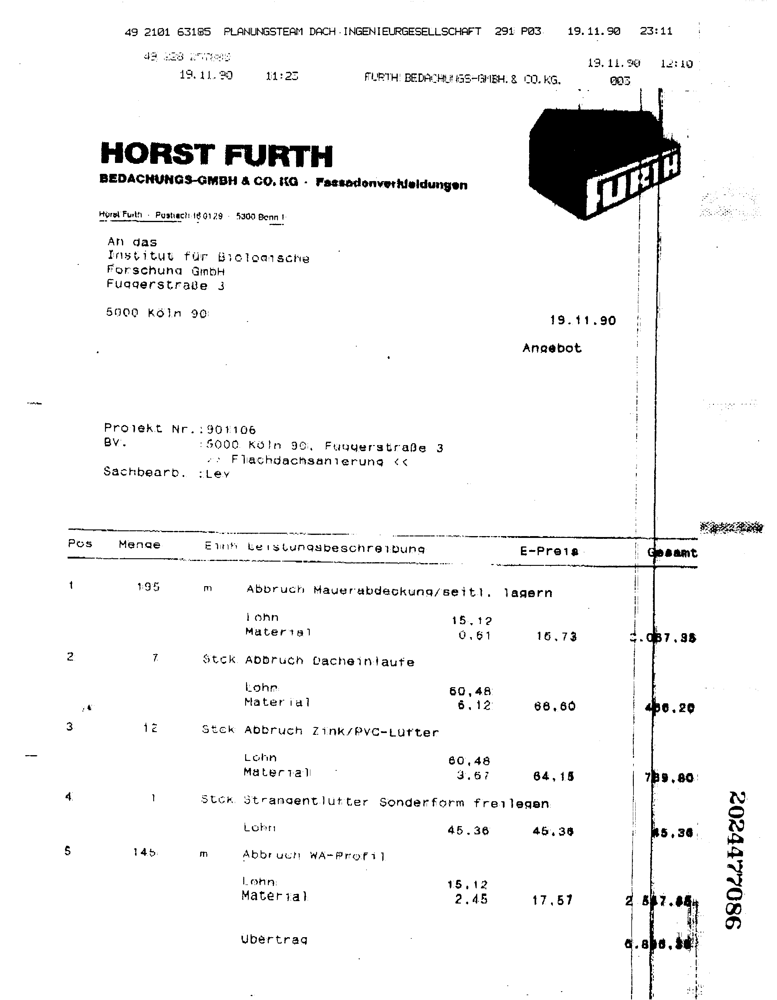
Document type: Invoice